Question: What could the diagnosis suggest?
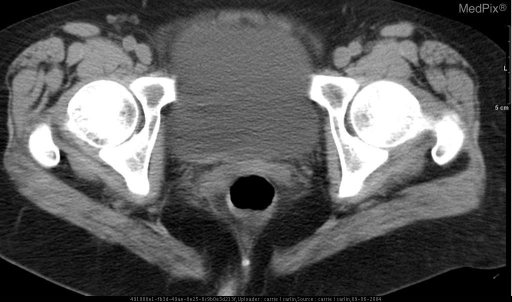
Answer: The possible diagnosis includes ischemic colitis associated with IMA hypoperfusion..